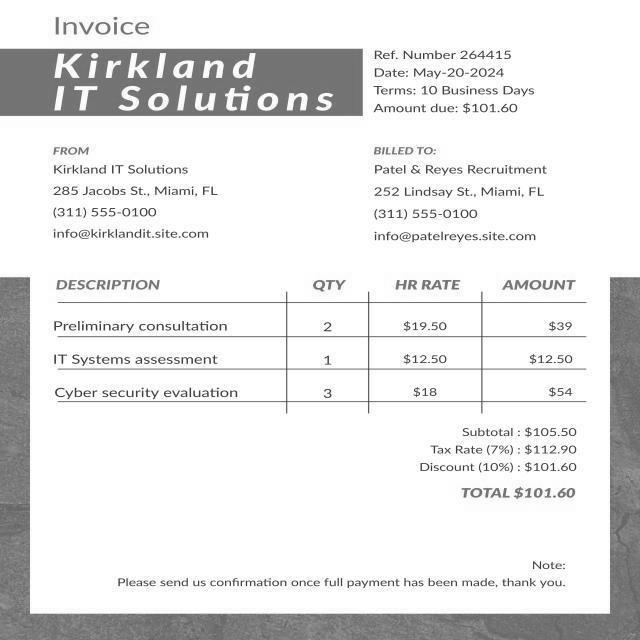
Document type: Invoice